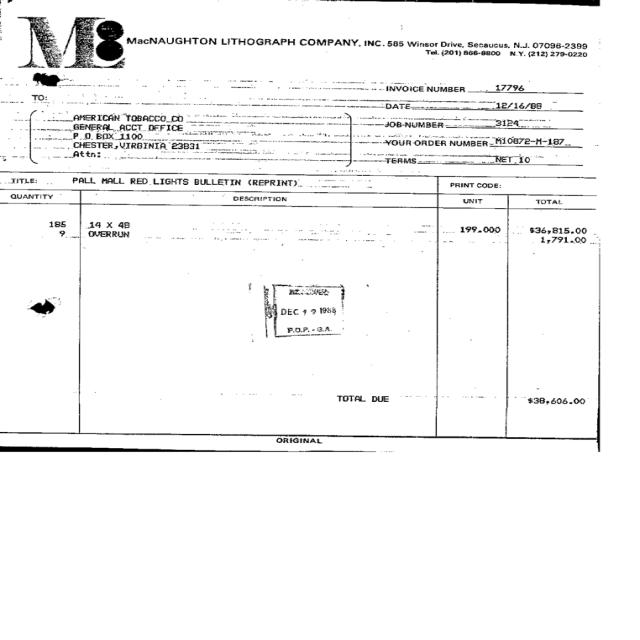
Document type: Invoice